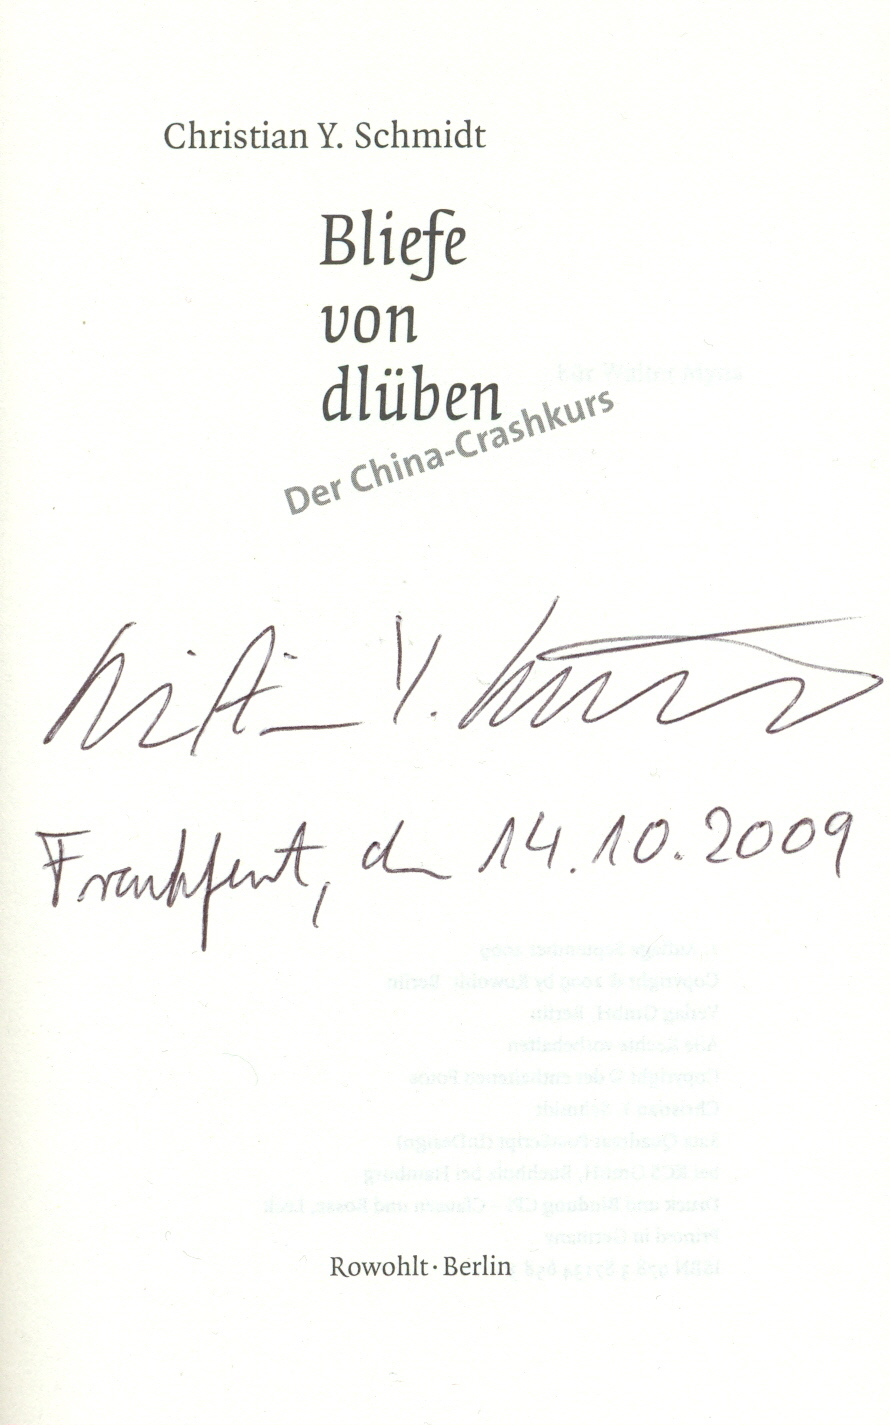
Signature of: christian y schmidt